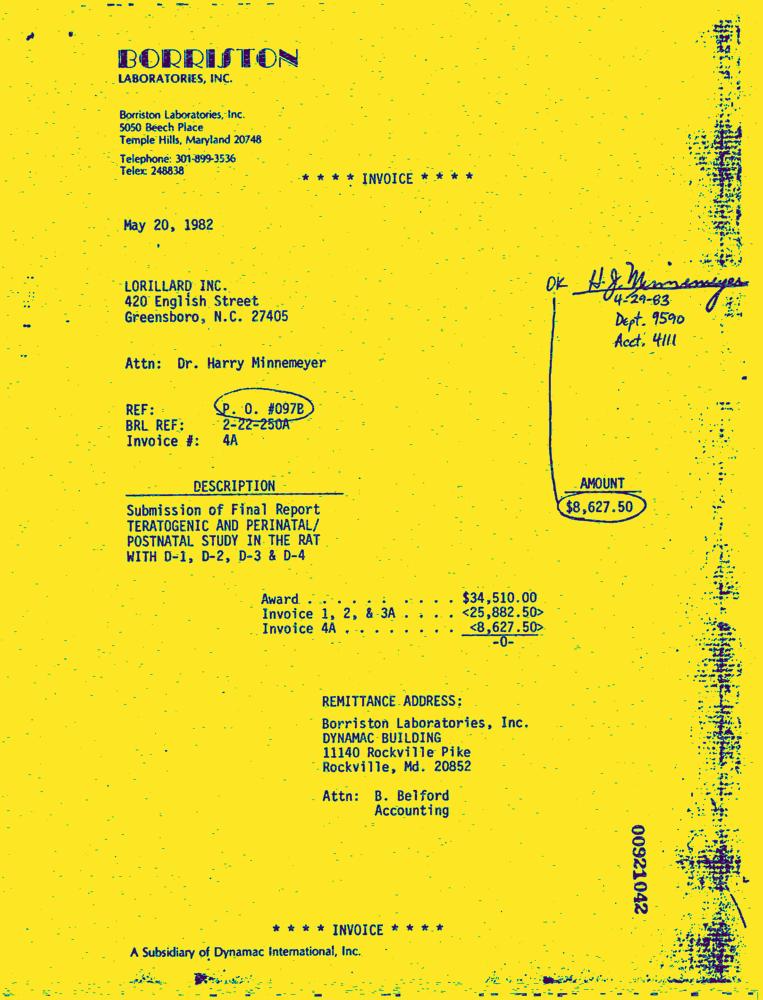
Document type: Invoice-Doc